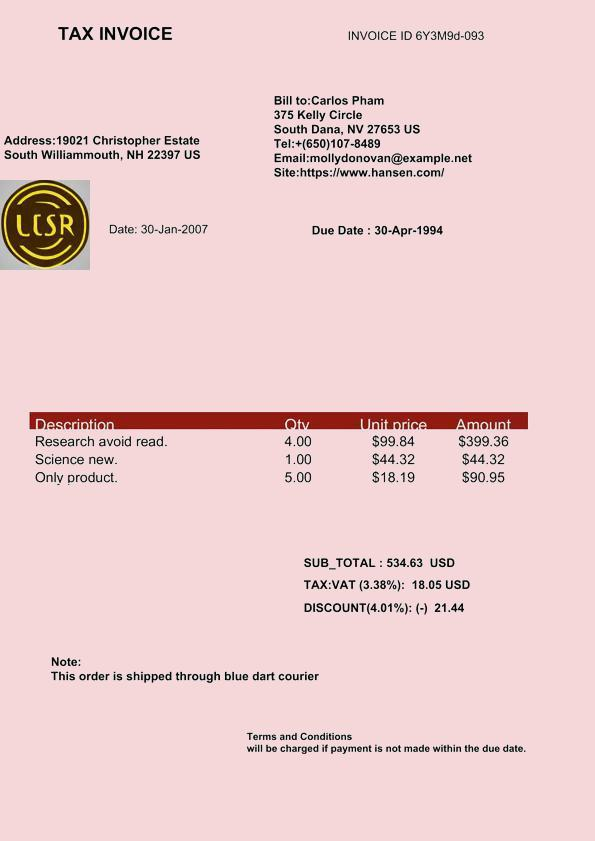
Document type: Invoice